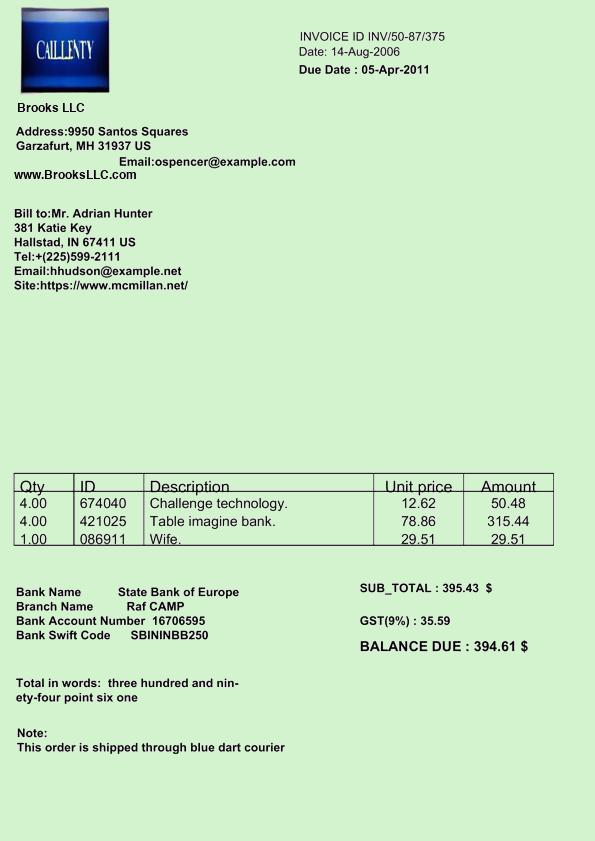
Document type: Invoice